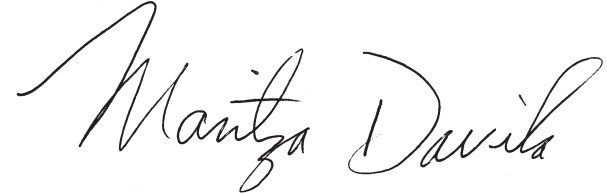
Signature of: maritza davila